Question: What jurisdiction, city, or county is the document associated with?
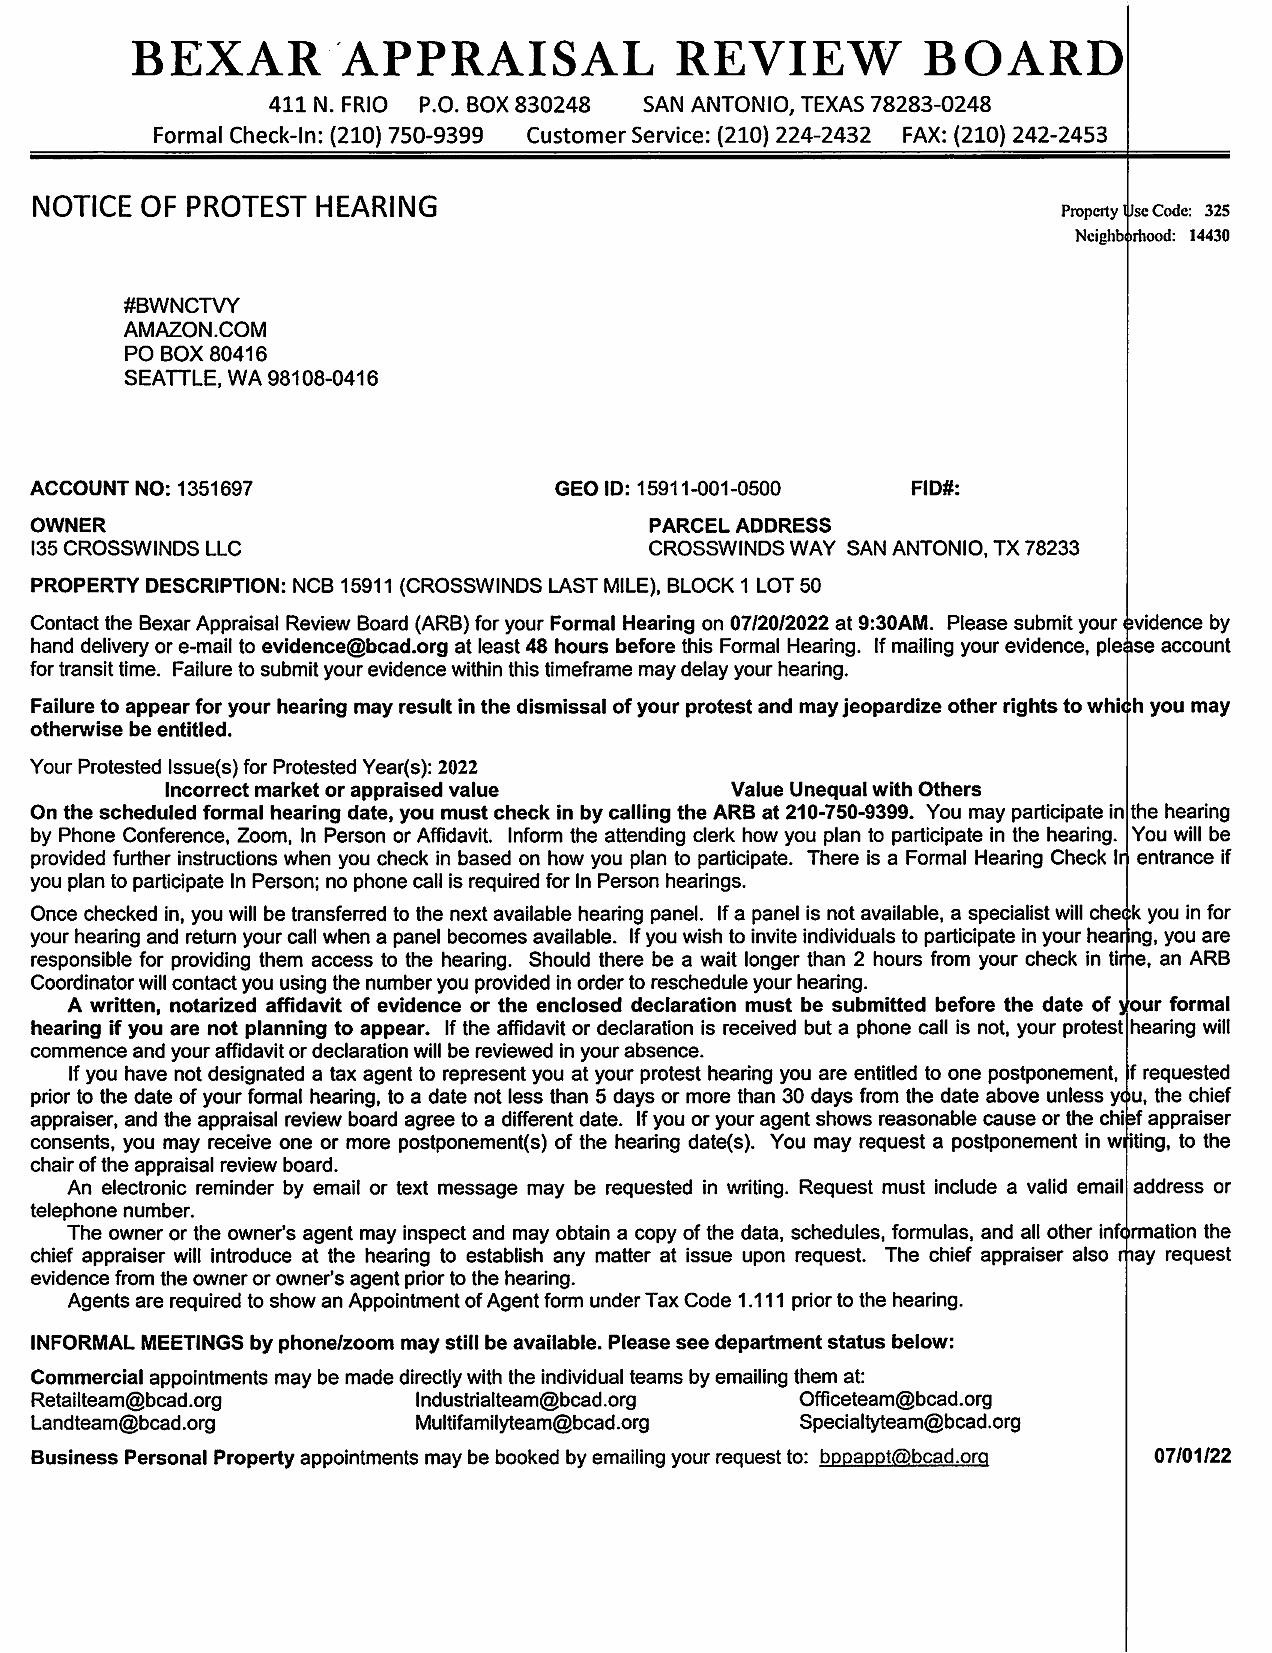
Answer: "SAN ANTONIO"